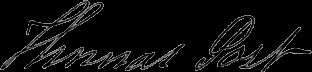
Signature of: thomas post